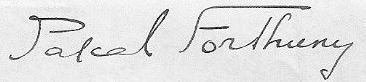
Signature of: pascal forthuny